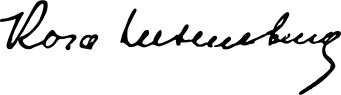
Signature of: rosa luxemburg